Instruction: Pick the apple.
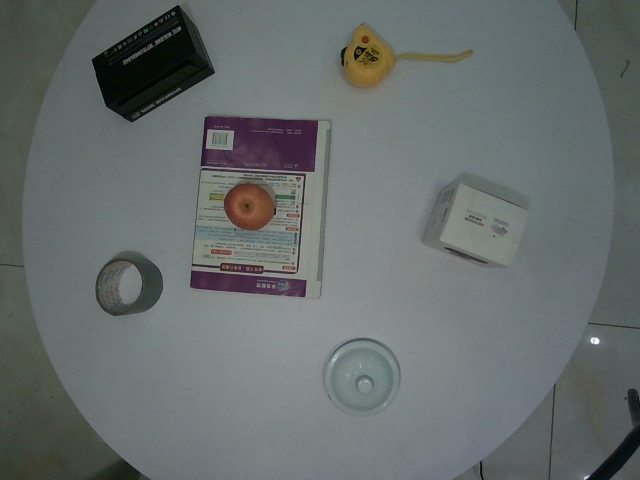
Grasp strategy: vertical